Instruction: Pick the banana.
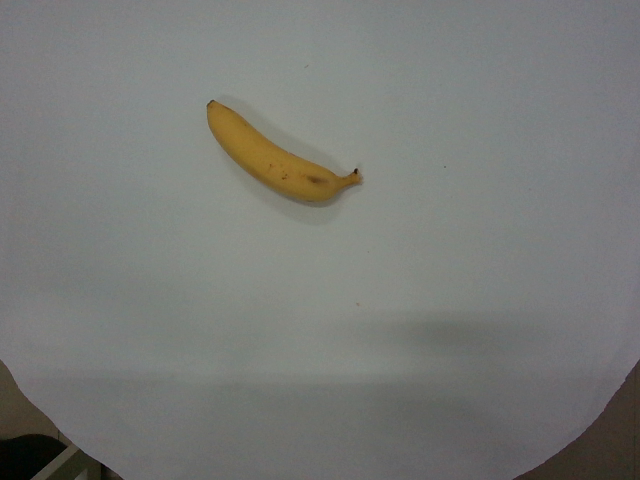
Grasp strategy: vertical